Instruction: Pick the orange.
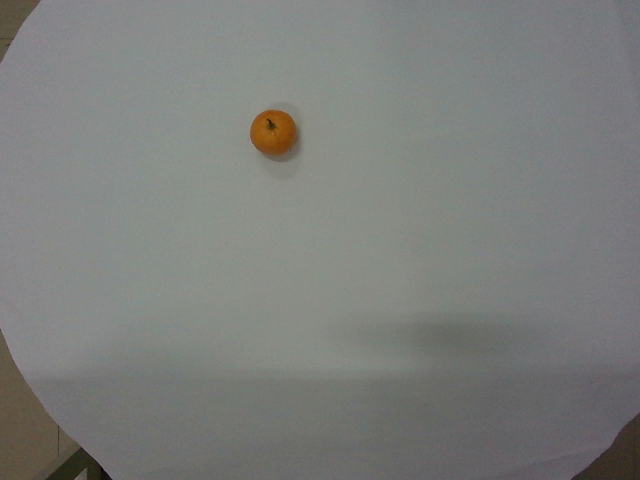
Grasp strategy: vertical